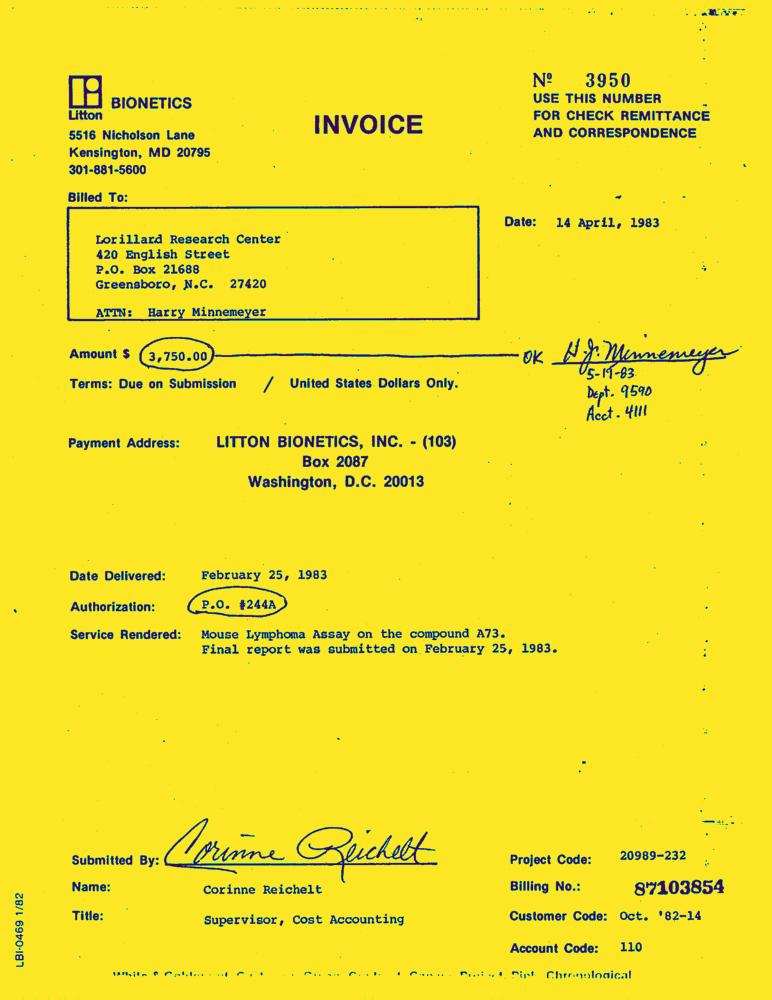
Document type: Invoice-Doc